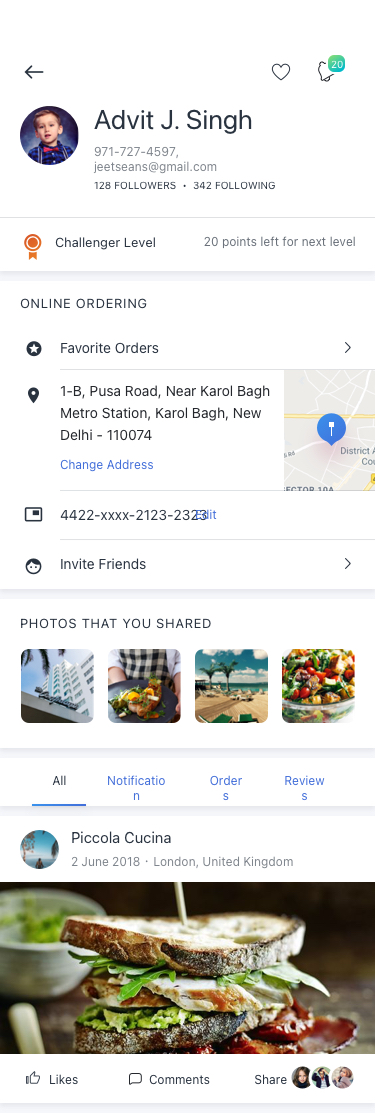
Text in this UI design:
All
Notification
Reviews
Orders
Photos that you shared
Favorite Orders
Invite Friends
1-B, Pusa Road, Near Karol Bagh Metro Station, Karol Bagh, New Delhi - 110074
Change Address
4422-xxxx-2123-2323
Online Ordering
Edit
128 Followers  •  342 Following
Advit J. Singh
971-727-4597, jeetseans@gmail.com
20 points left for next level
Challenger Level
20
Piccola Cucina
2 June 2018 · London, United Kingdom
Share
Comments
Likes